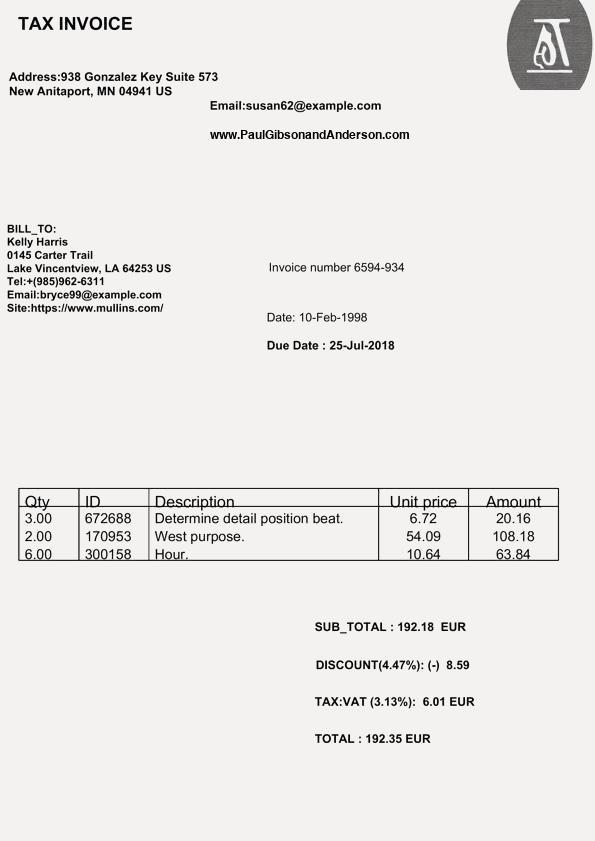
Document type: Invoice